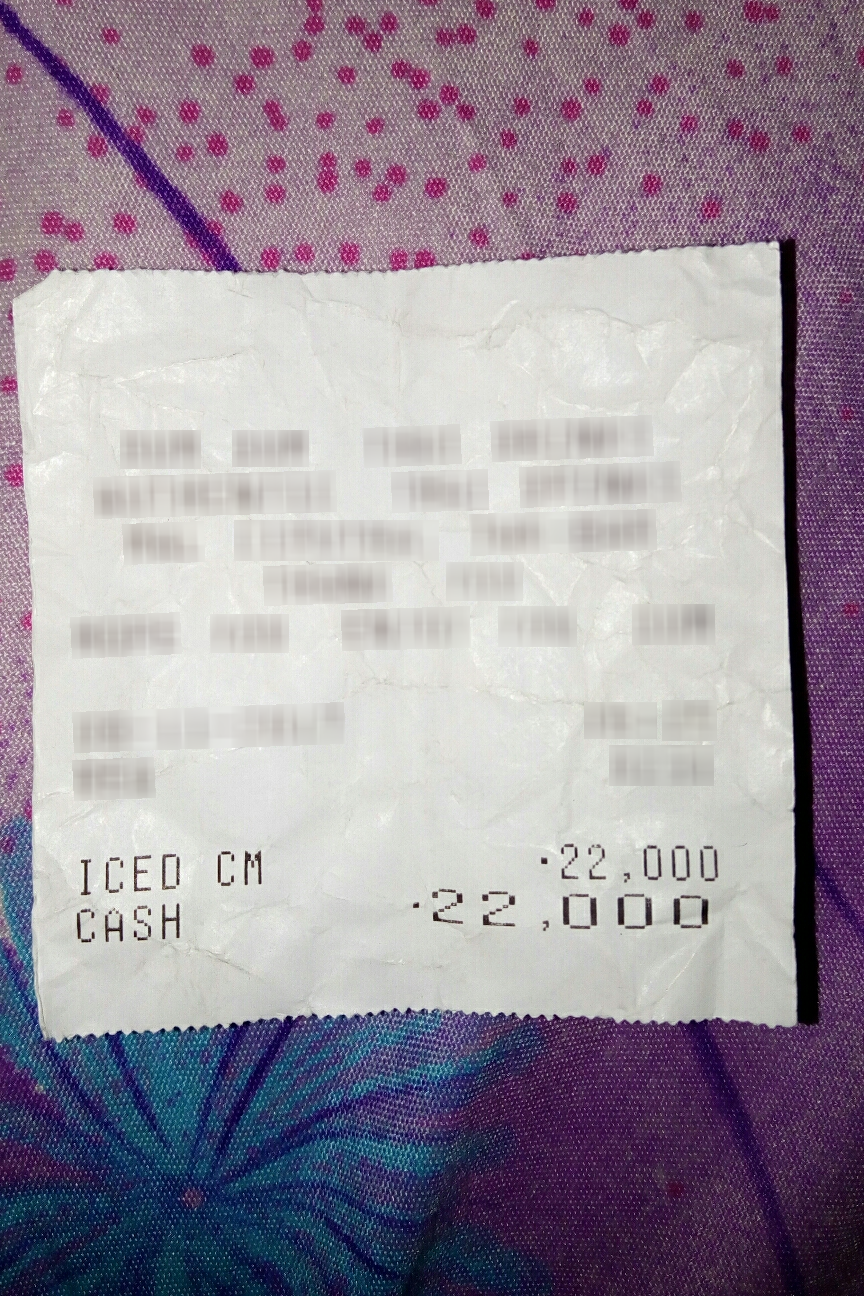
Number of items: 2
OCR text regions:
text: ICED
text: CM
text: 22,000
text: CASH
text: 22,000